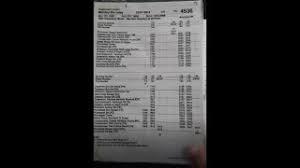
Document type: Invoice